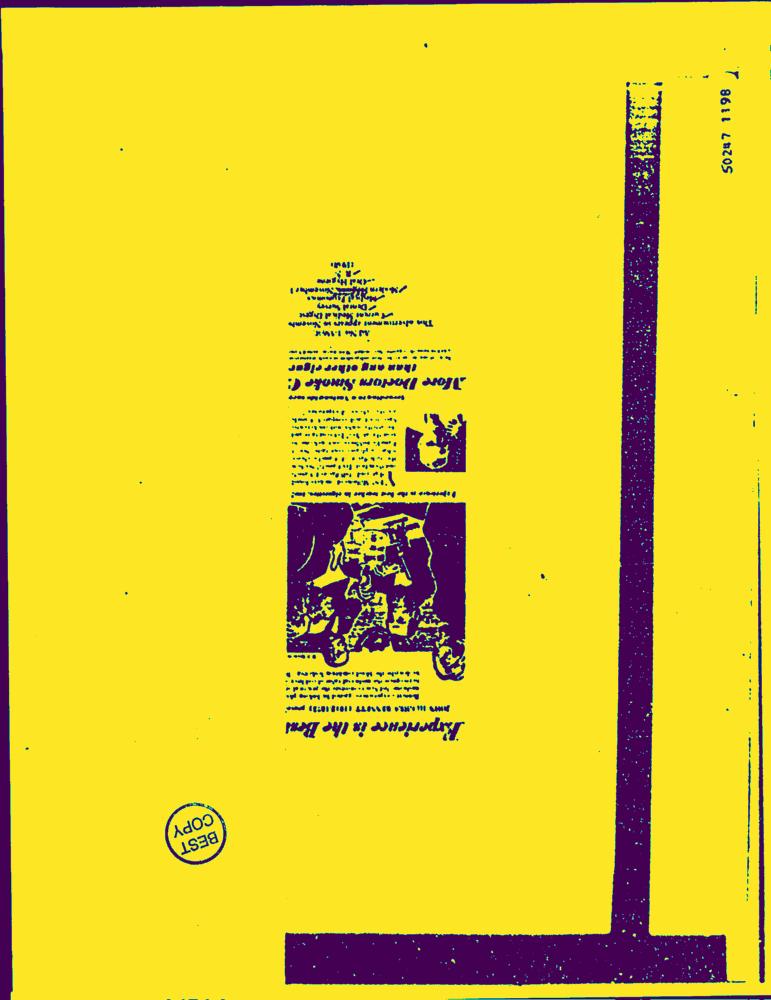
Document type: AD